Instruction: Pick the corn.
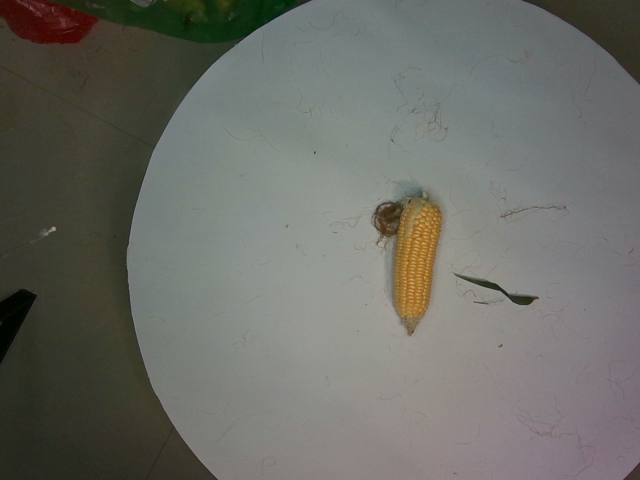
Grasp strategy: vertical